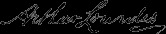
Signature of: arthur lowndes